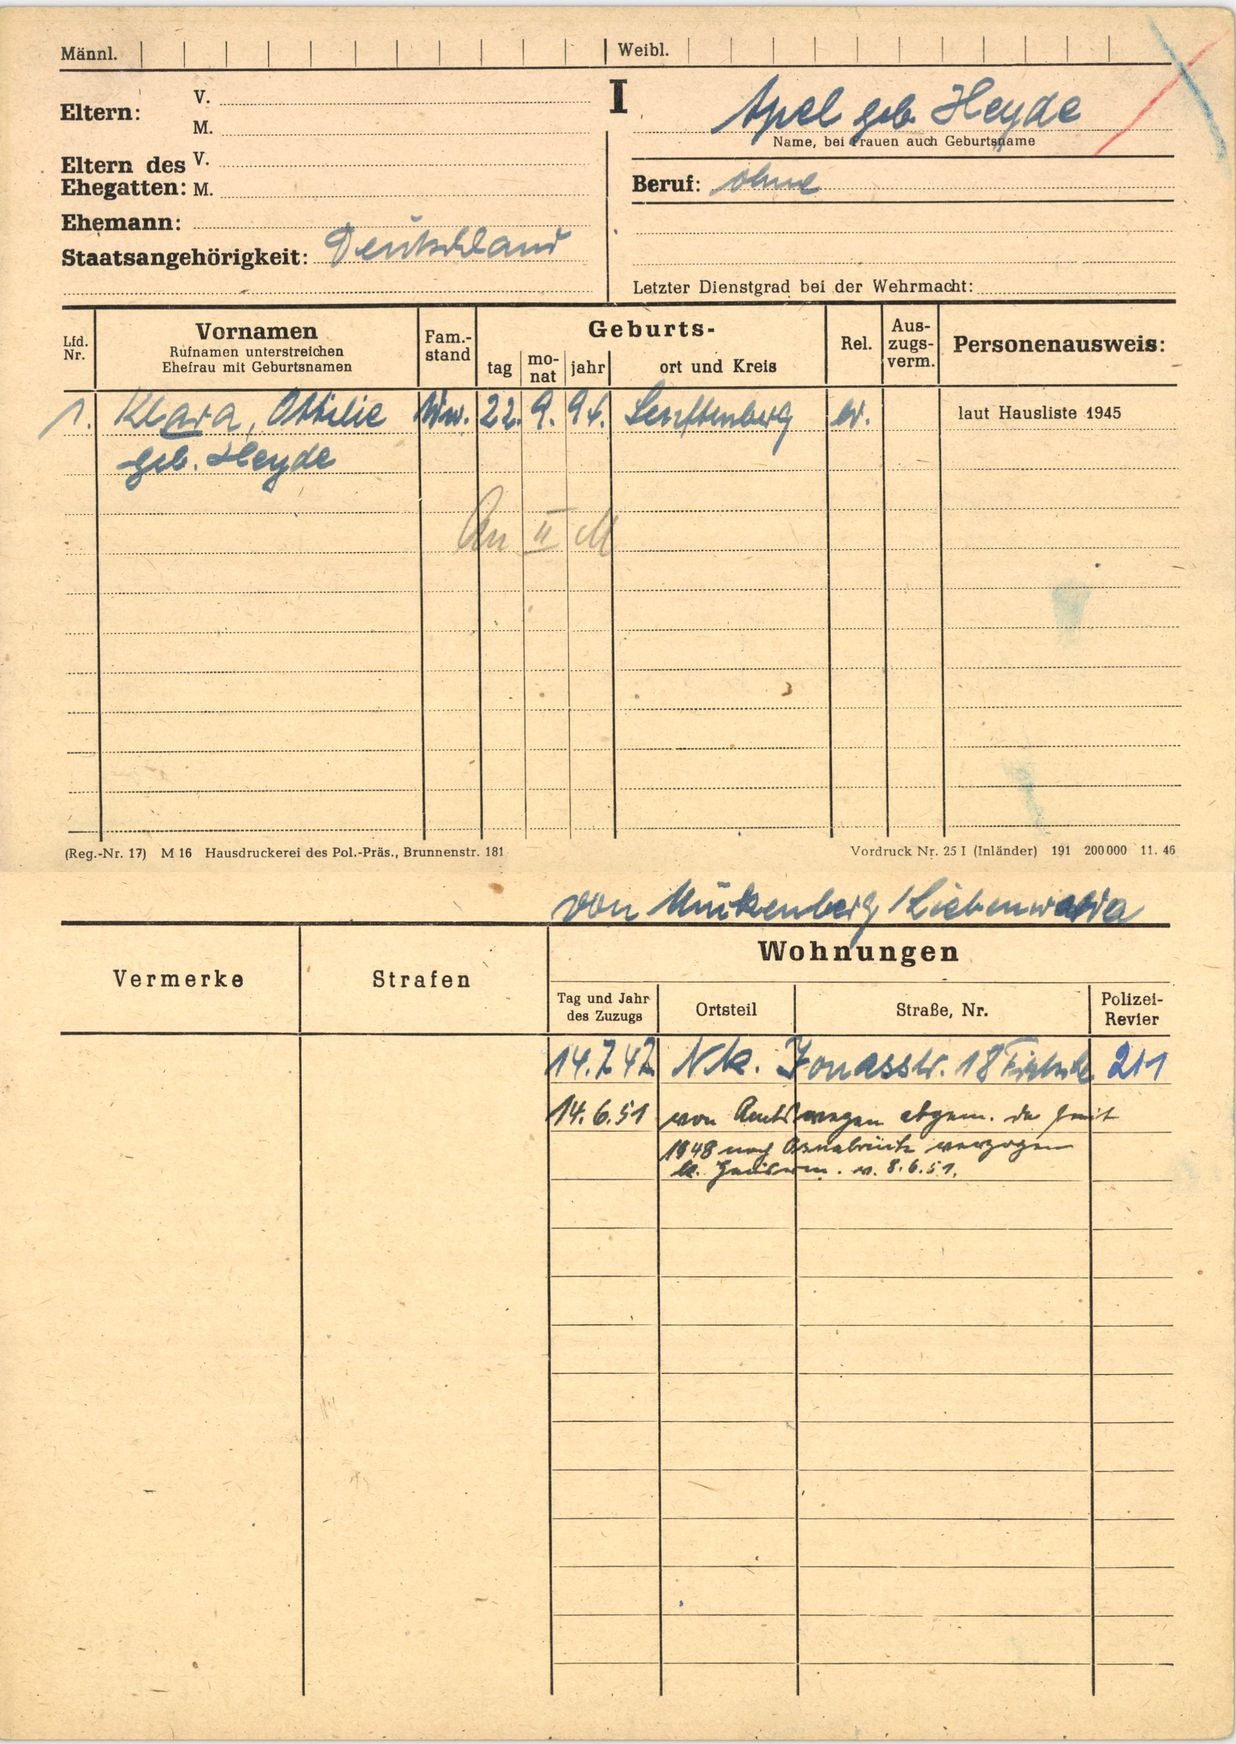
Apel geb. Heyde